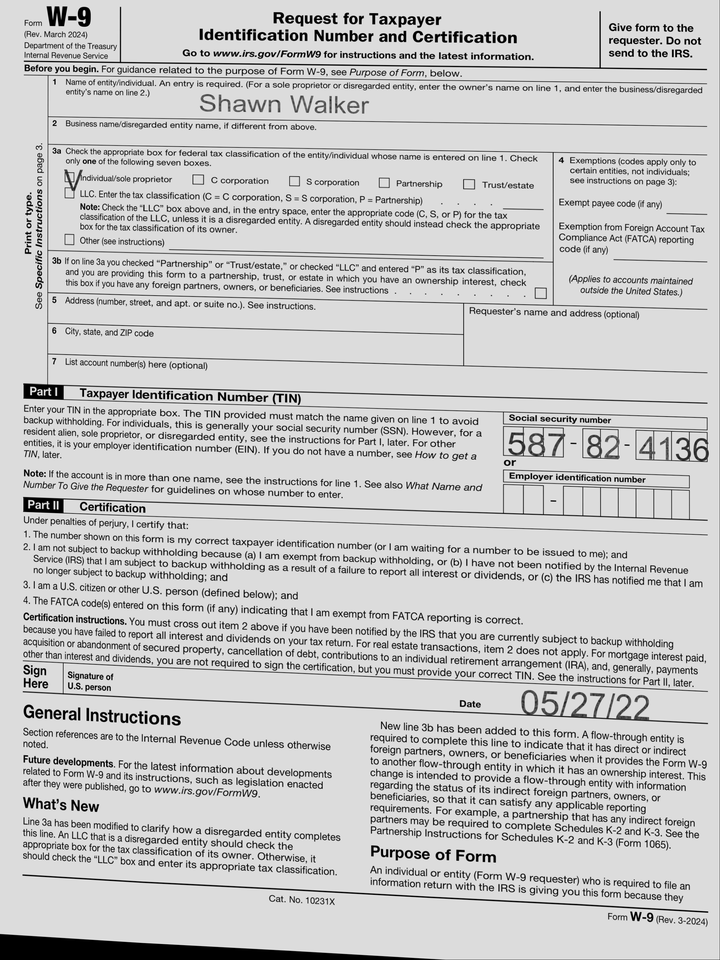
cbx: yes
ssn: 587824136
enm: Shawn Walker
sdt: 05/27/22